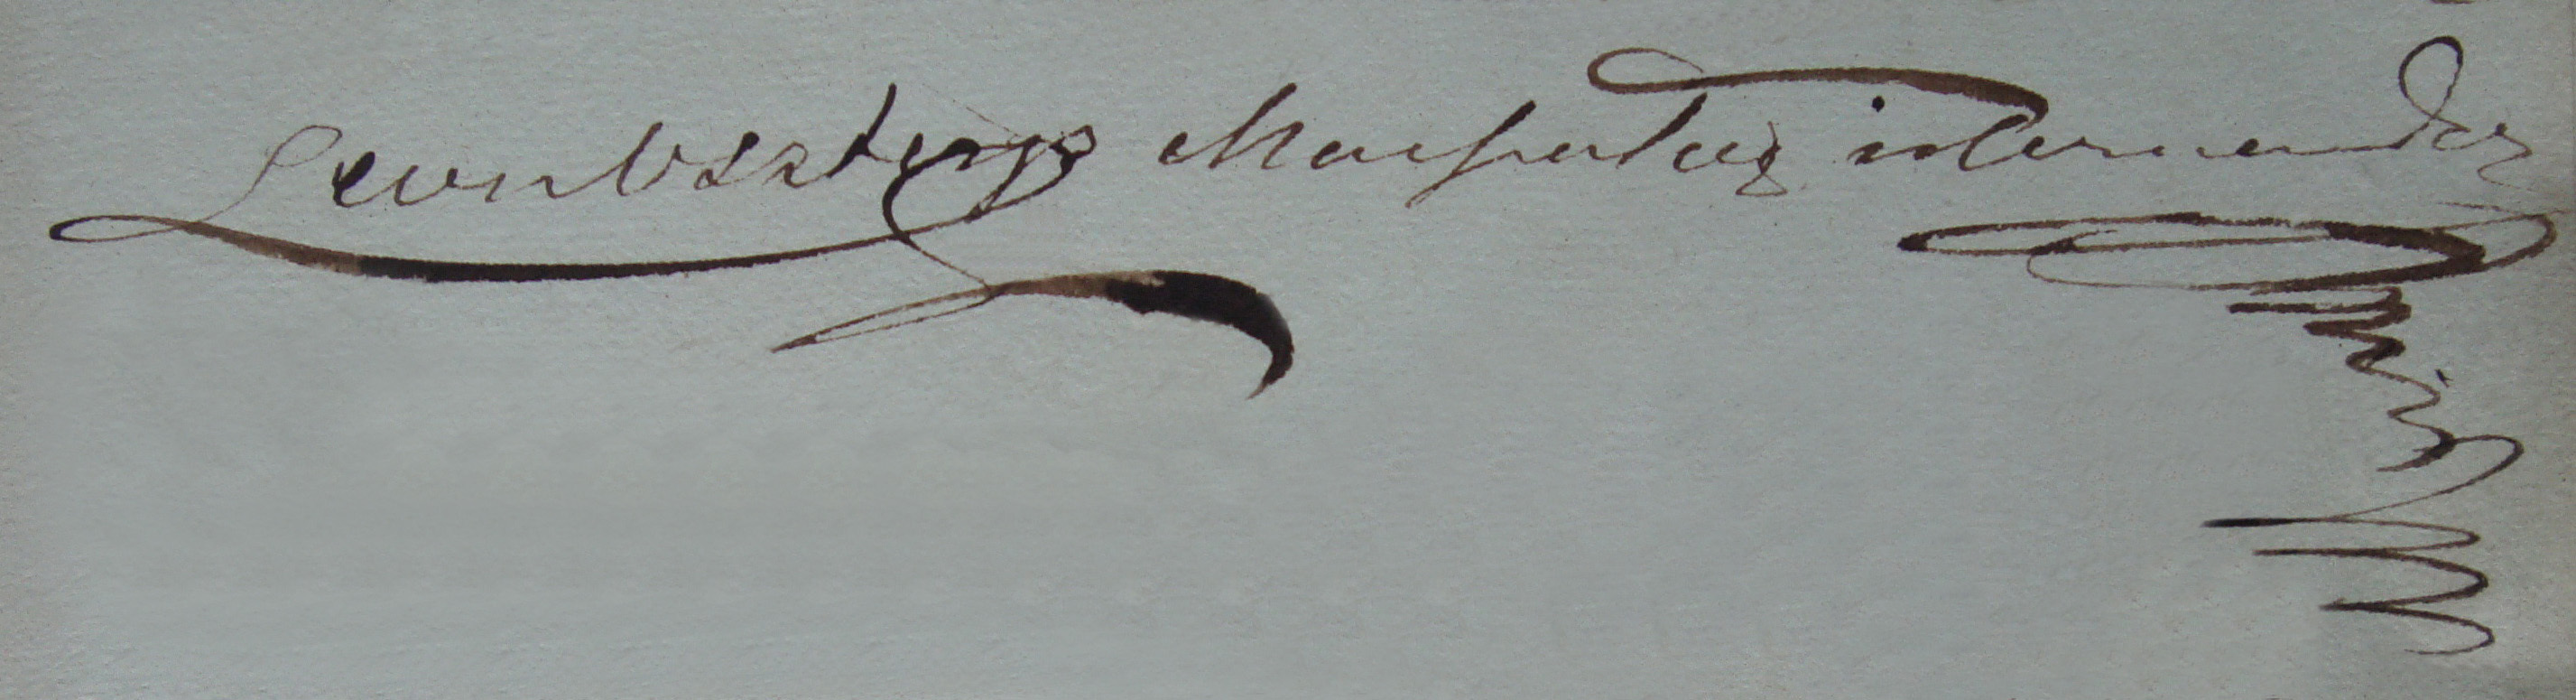
Signature of: leon osztorp